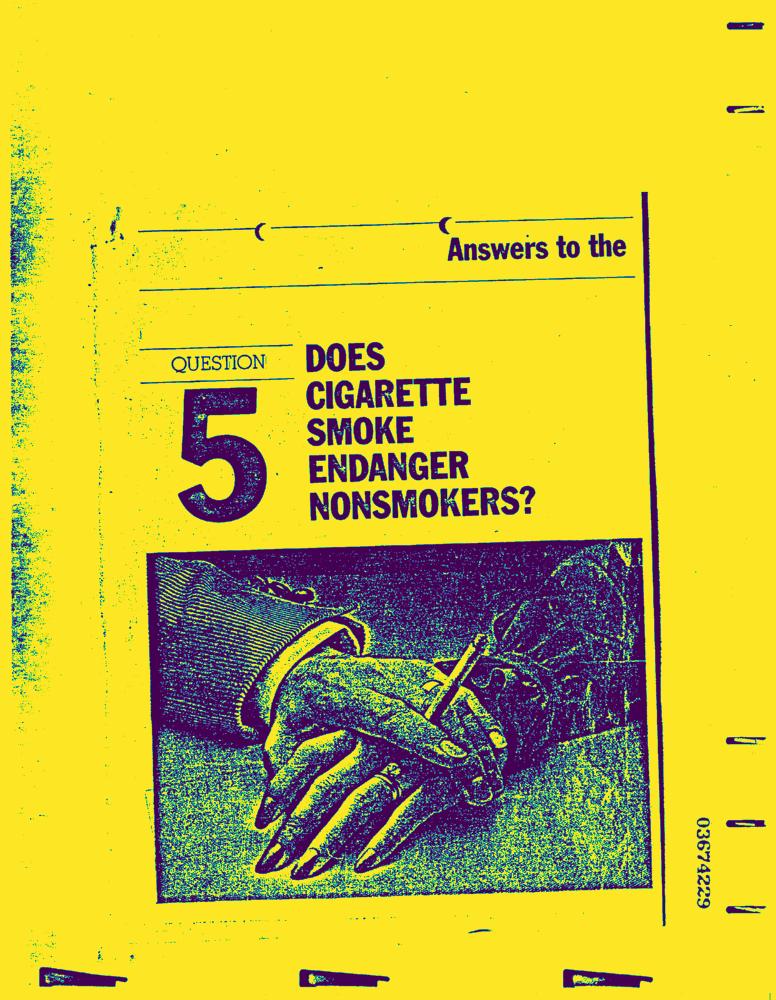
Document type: AD